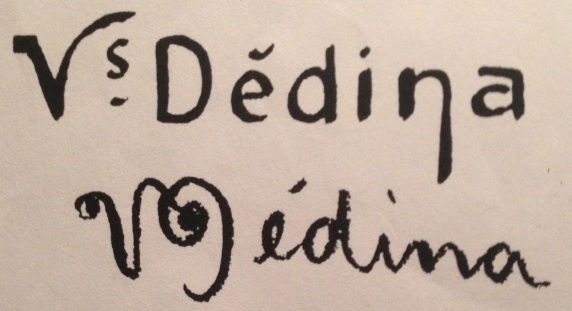
Signature of: venceslas dédina